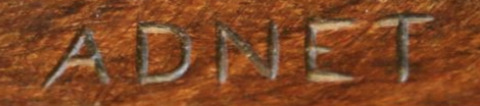
Signature of: jacques adnet